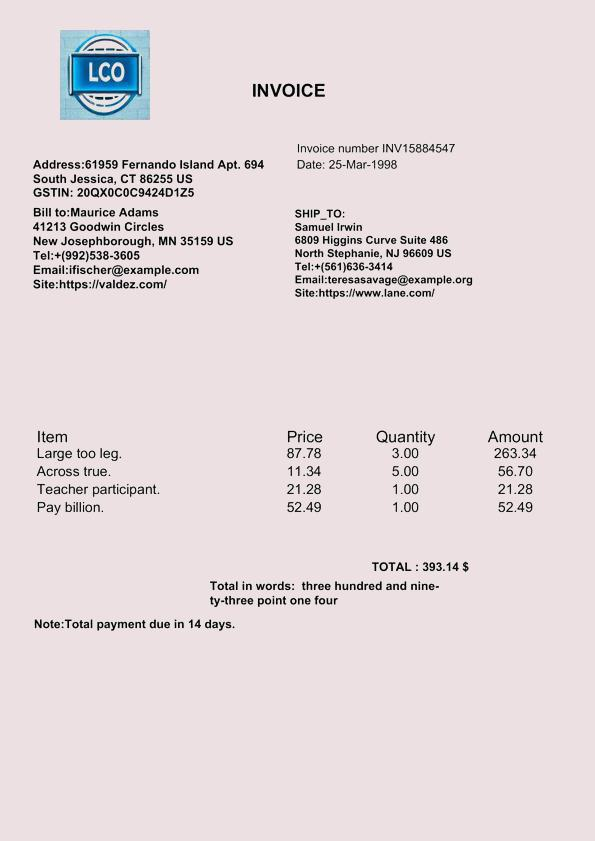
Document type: Invoice